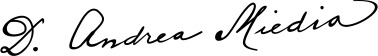
Signature of: ndre mjeda